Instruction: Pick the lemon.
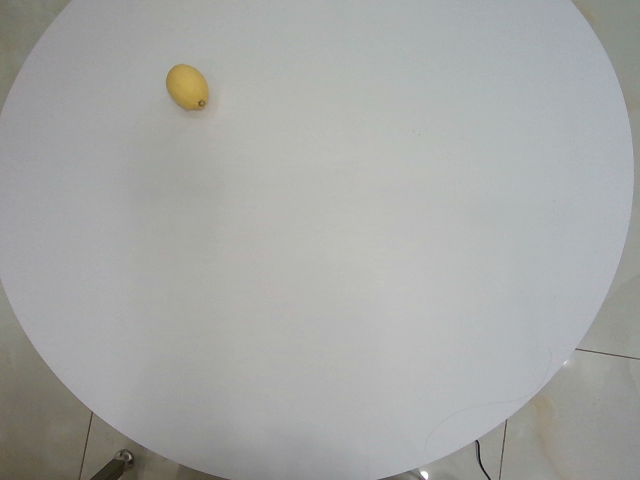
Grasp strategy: vertical